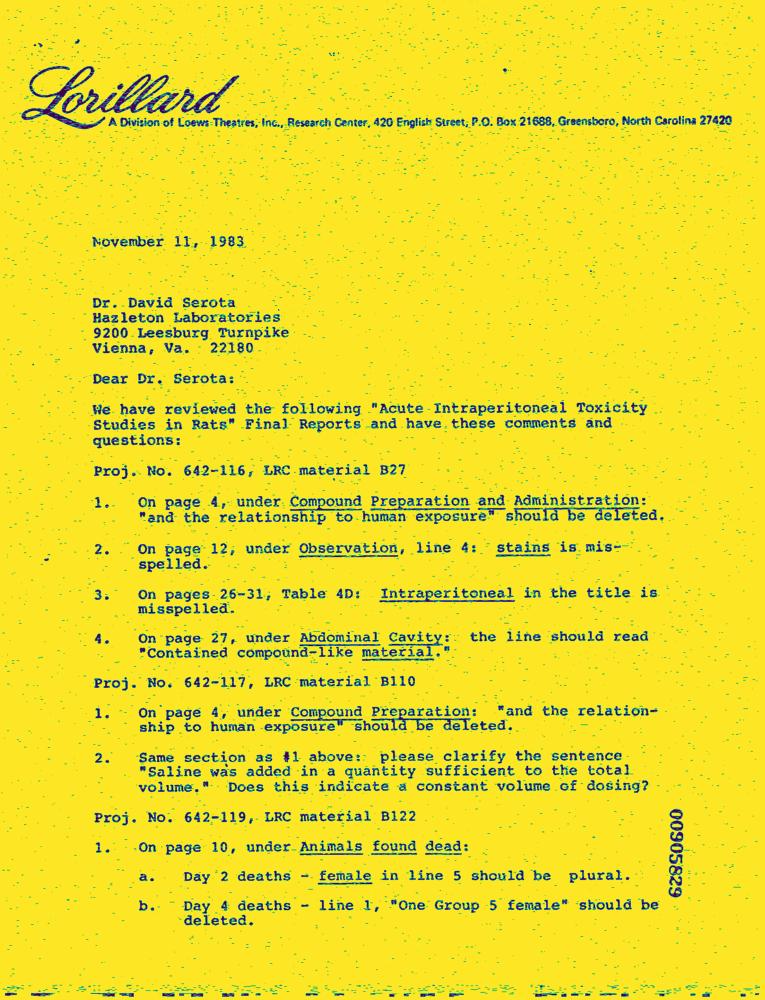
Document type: Letter-Doc